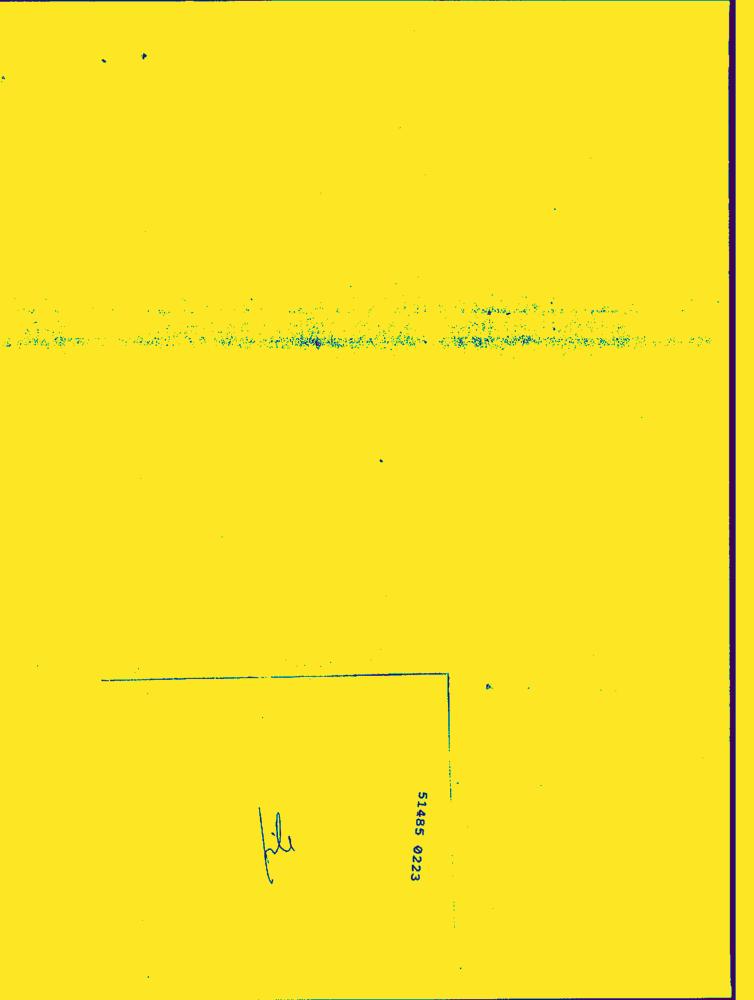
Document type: AD